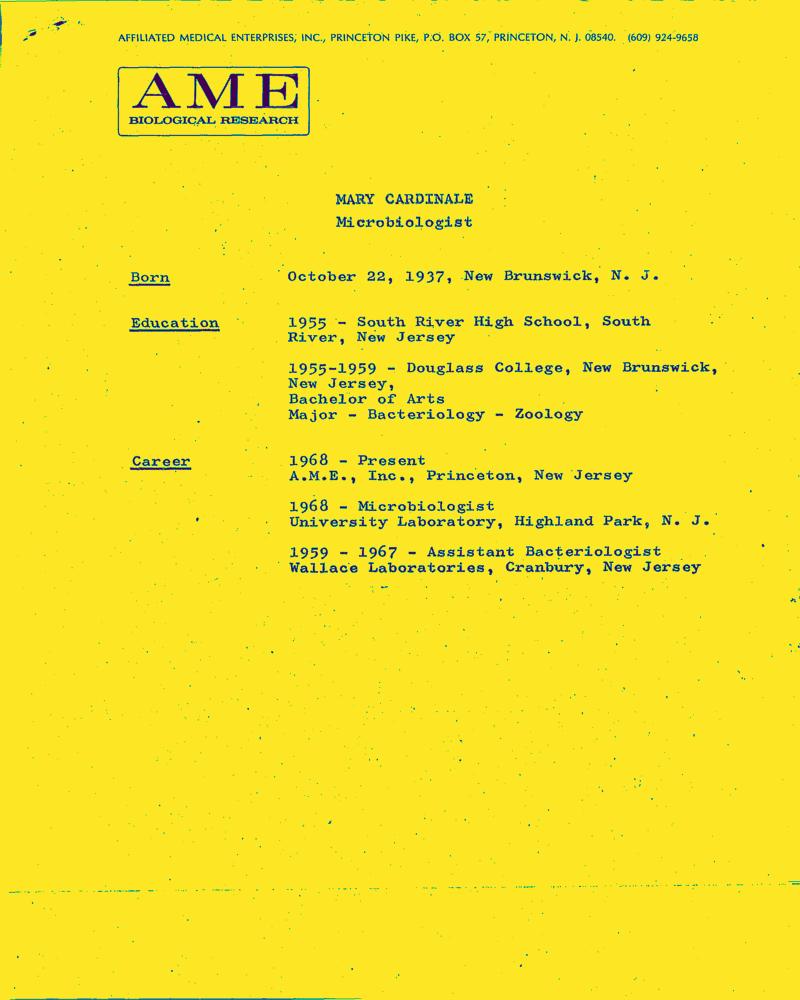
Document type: Resume-Doc